Question: What jurisdiction, city, or county is the document associated with?
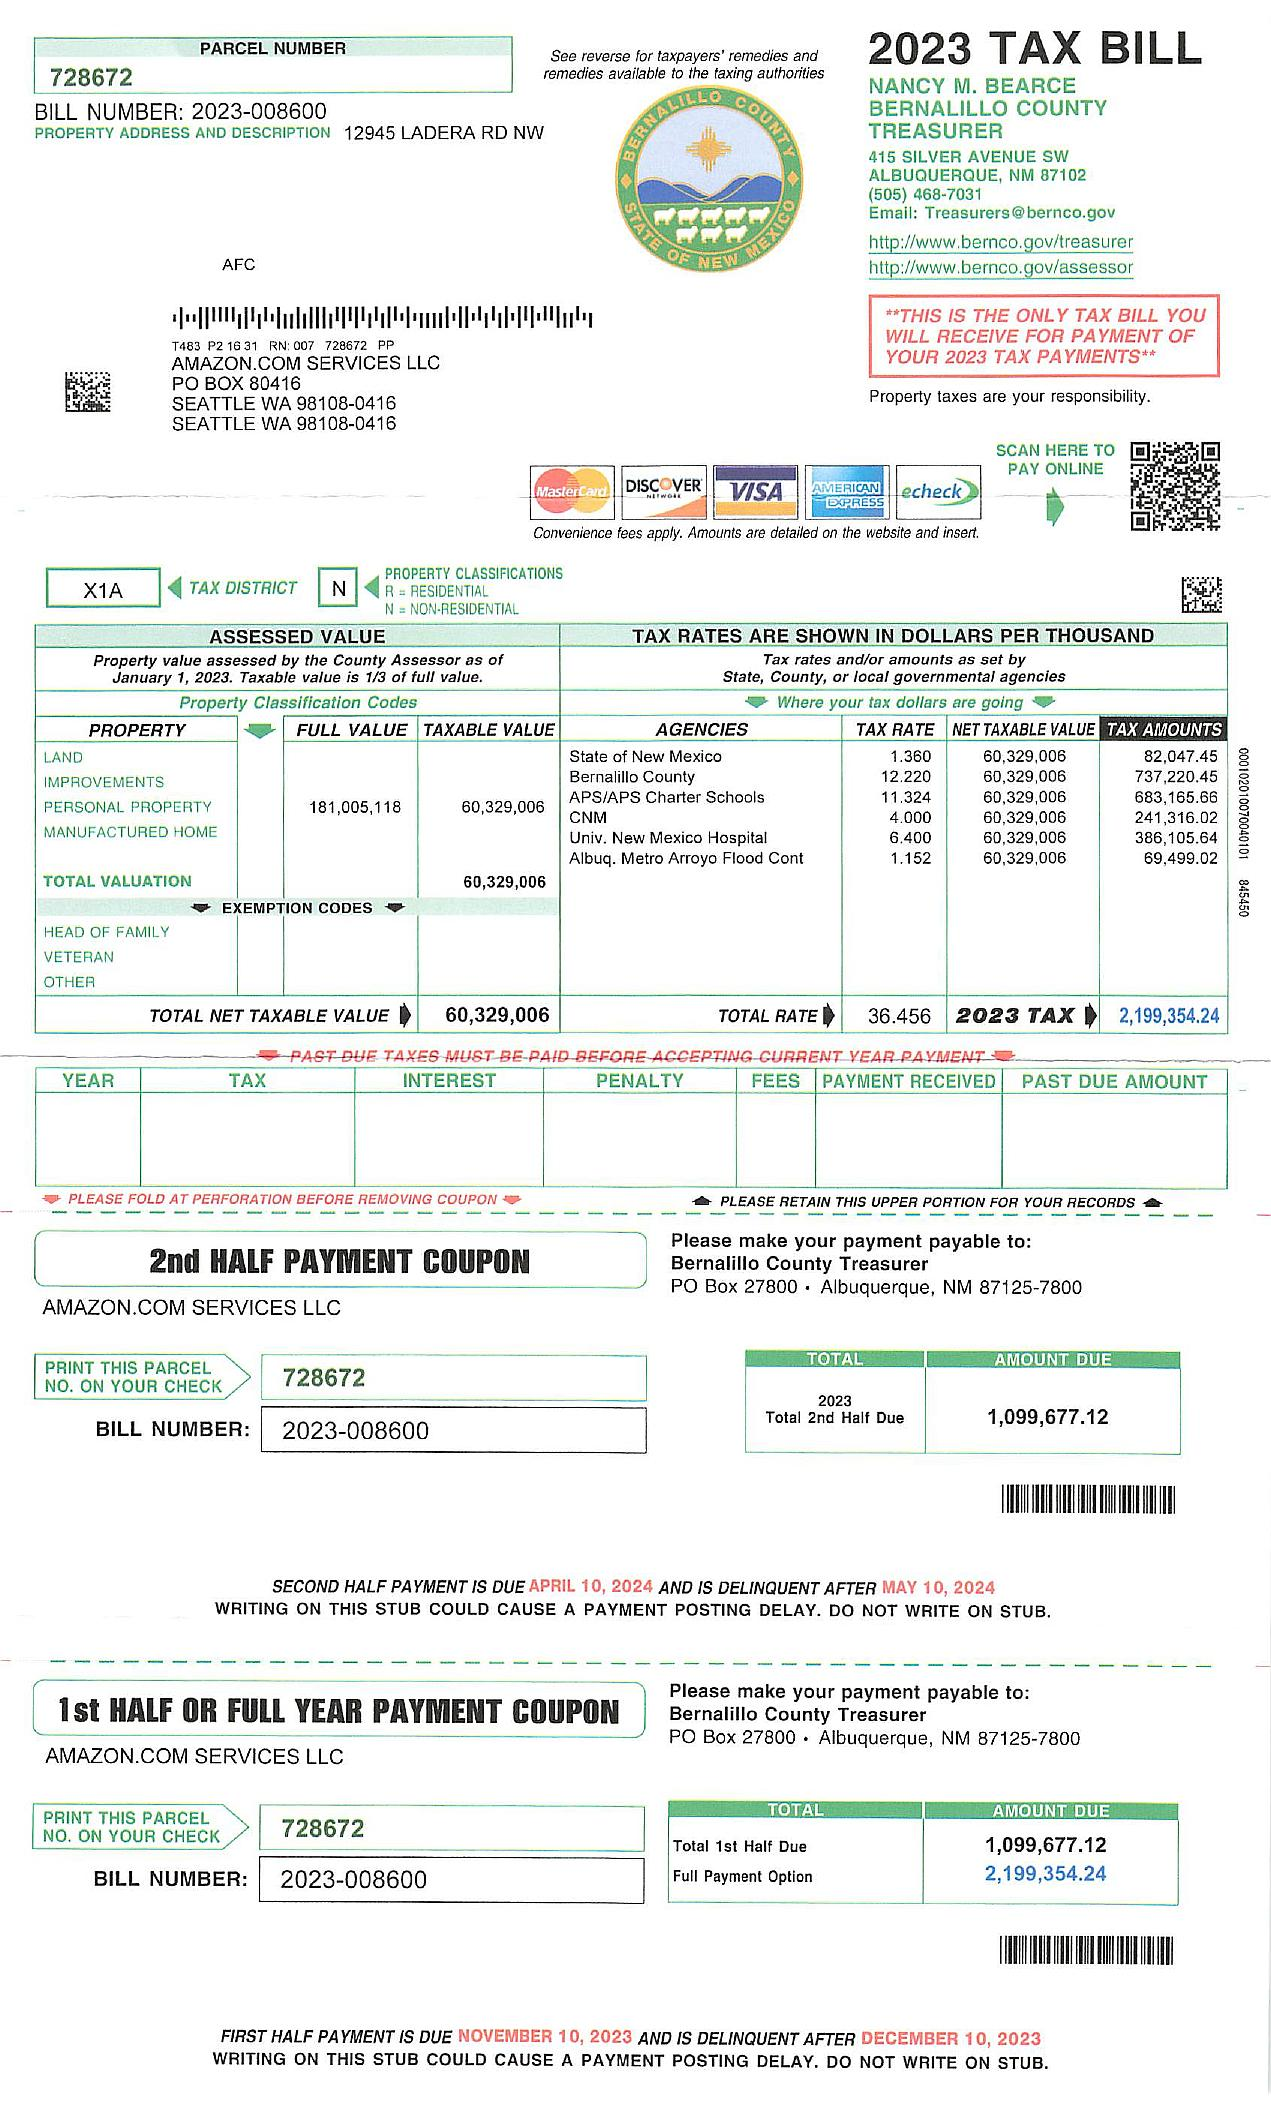
Answer: "Bernalillo County"